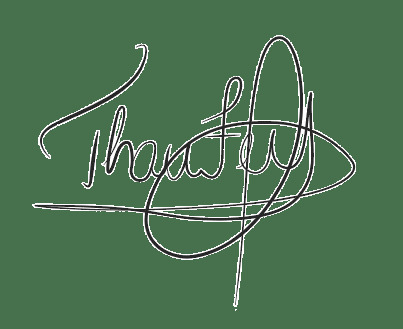
Signature of: thatianne ferro teixeira